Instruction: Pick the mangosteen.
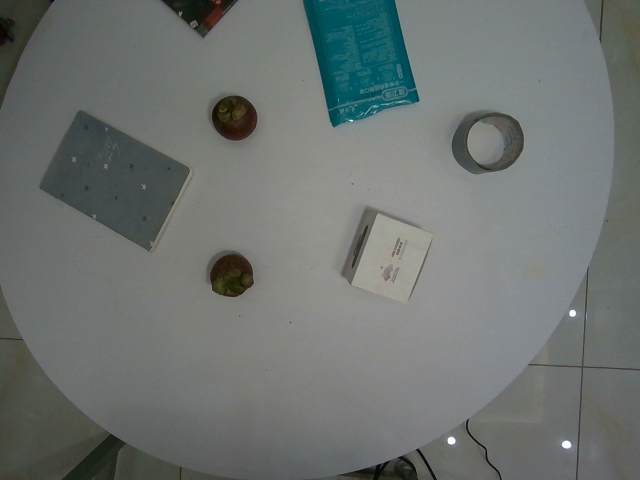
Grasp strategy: vertical